Question: What type of tax is indicated in the document, personal property or real estate?
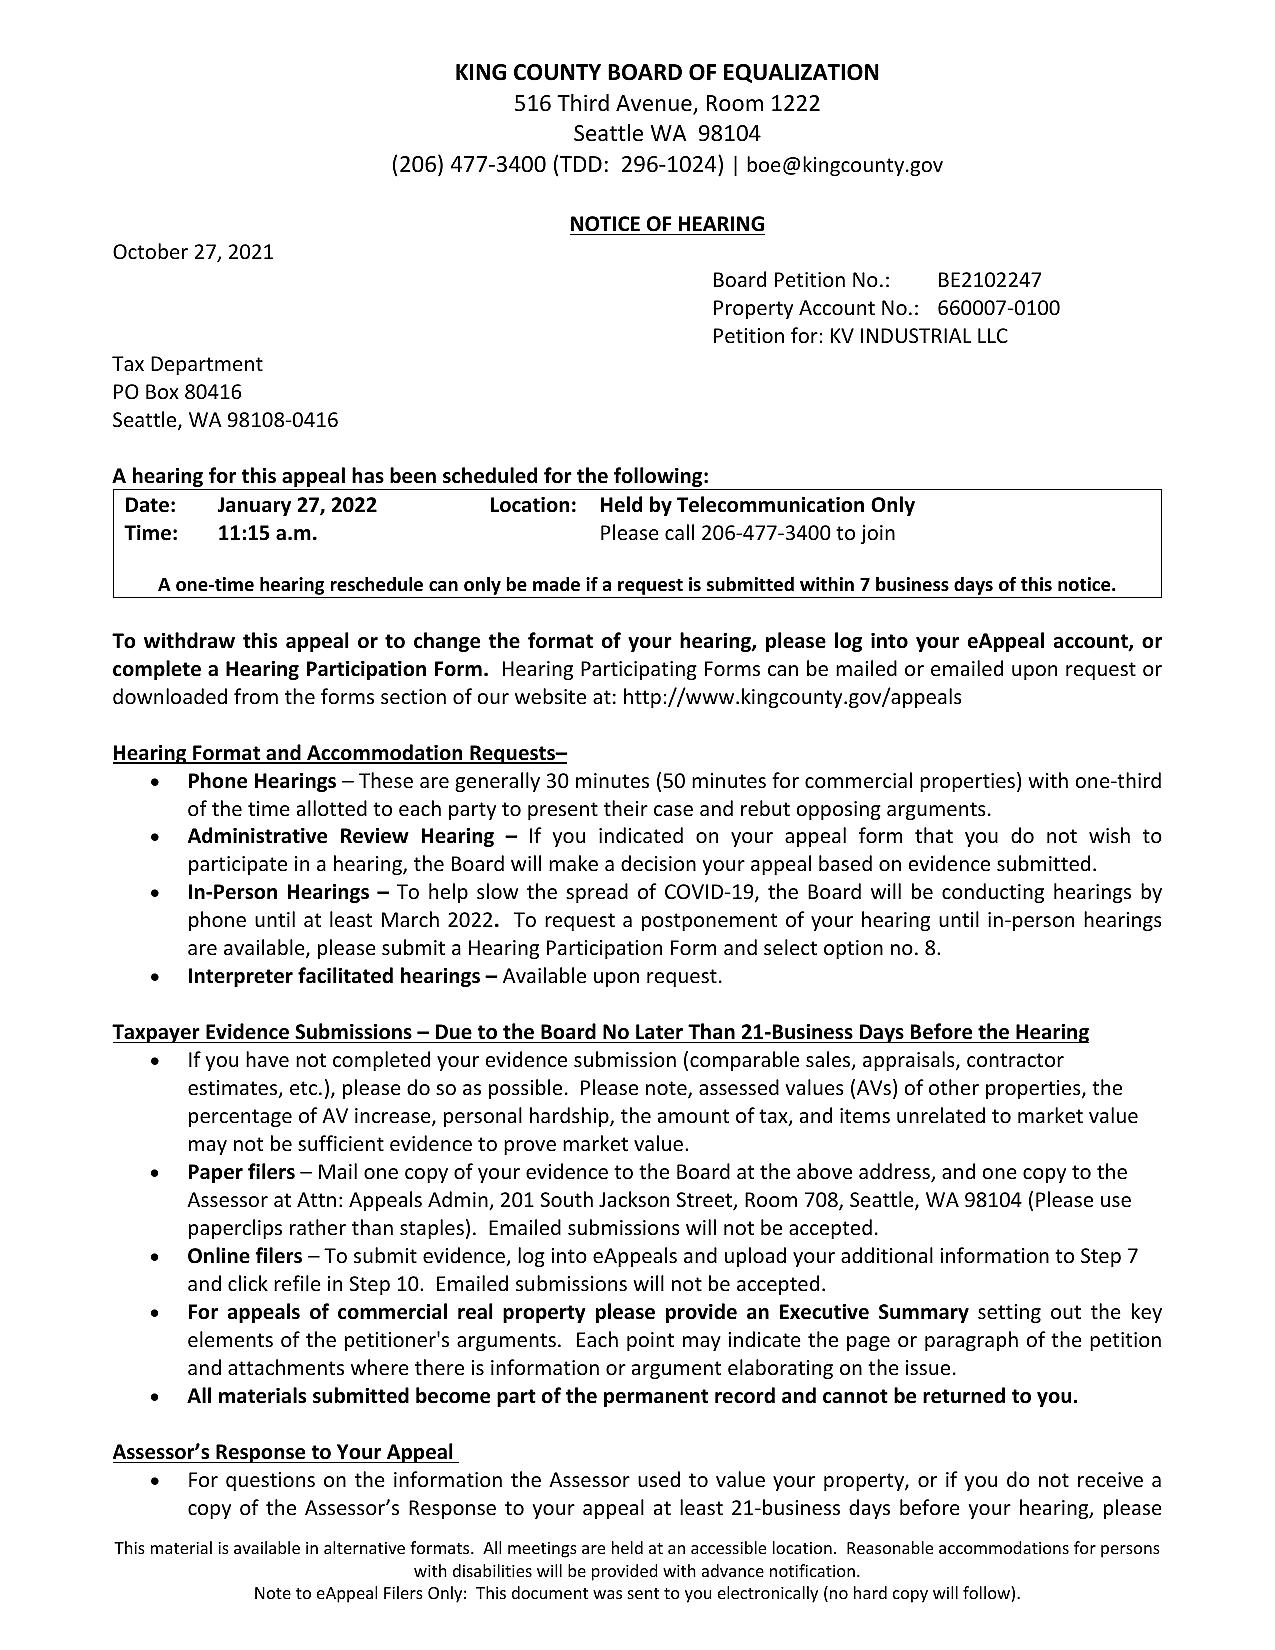
Answer: "Real Estate Tax"